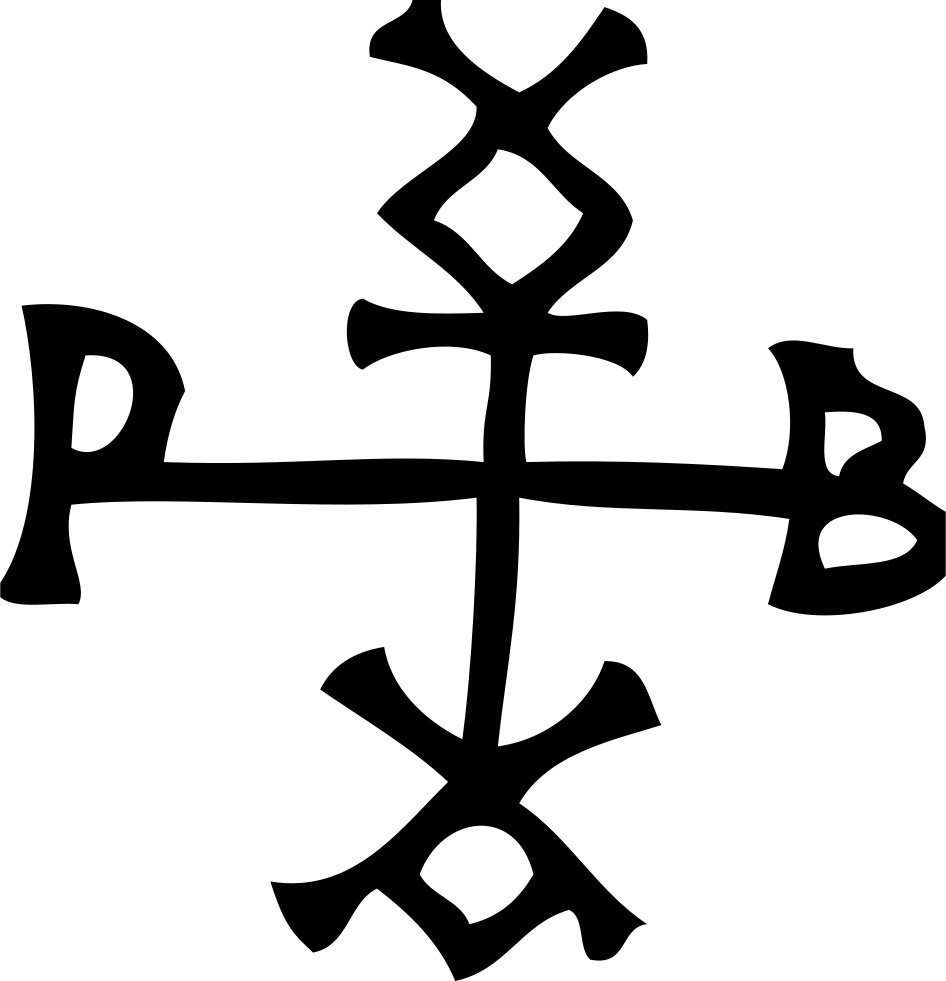
Signature of: kubrat